Question: What appears to be the issue?
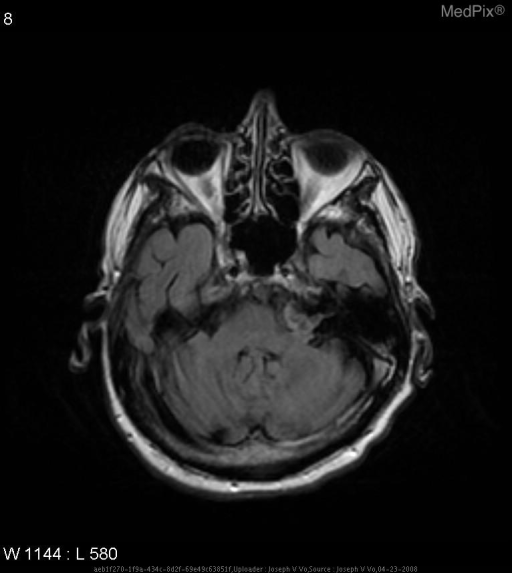
Answer: The findings suggest Irregularly shaped, well demarcated mass in the left cerebellopontine angle that is slightly hyperintense on axial T1 MRI before contrast, hypointense on axial T1 MRI after contrast, hyperintense on axial T2 MRI, hypointense on axial FLAIR, and hyperintense on axial DWI MRI.. Slightly hyperintense mass with irregular contour at the left cerebellopontine angle.. The patient might have a history of This 78 year old man came to the hospital for recent seizure like activity.  Past medical history is significant for seizures..